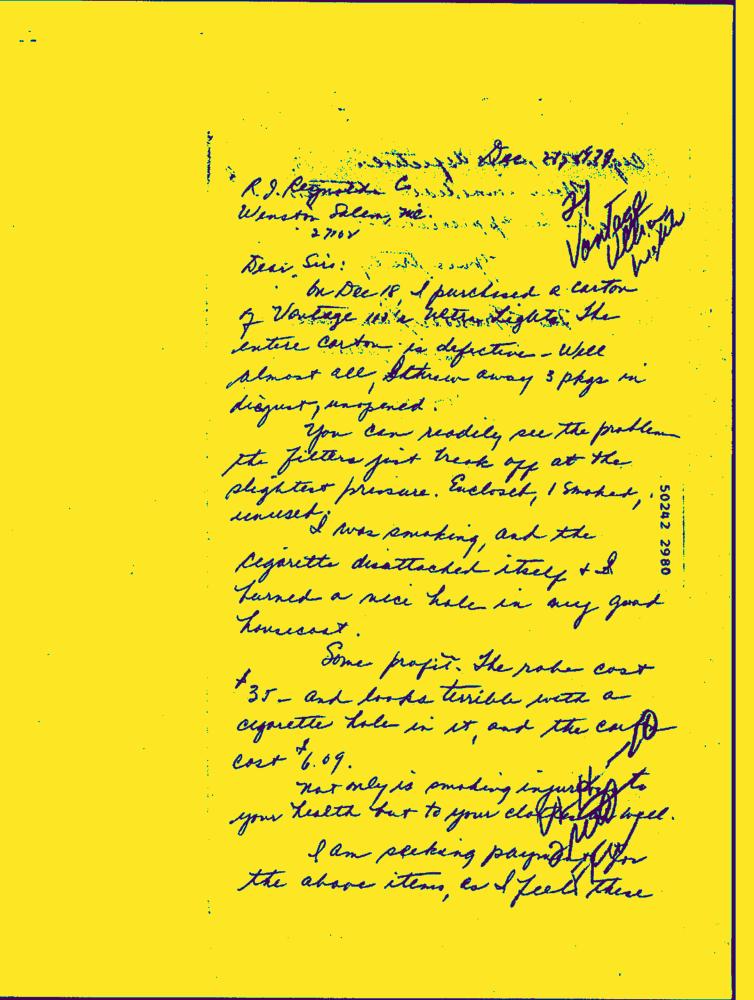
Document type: Hand-Written